Patient: Female, age 46
A 46-year-old Caucasian female was referred to our institution in December 2012 following a CT-pulmonary angiogram performed to investigate left sided pleuritic chest pain, which revealed a large apical cavity with surrounding consolidation (Fig. 1). The patient reported daily cough productive of brown sputum. There was no associated dyspnoea, malaise or fatigue and no anorexia or weight loss. The patient was Australian born and worked as a computer programmer. Her only overseas travel was to Malta and United Kingdom 30 years prior. She smokes cigarettes and had a past history significant for bilateral pleurodesis for recurrent pneumothoraces as well as an anxiety disorder, for which she took paroxetine. She did not report recurrent infections through childhood or exposure to M. tuberculosis. A chest radiograph 6 years prior to presentation showed 'fibrocalcific lesions in both lung apices'.
Physical examination revealed a thin woman (BMI 19.6 kg/m2) with normal vital signs. There was no clubbing or palpable lymphadenopathy. Respiratory examination revealed coarse breath sounds in the left upper zone upon auscultation. Examination was otherwise unremarkable.
Blood work revealed normal electrolytes, renal function and liver function tests. Complete blood picture showed mild thrombocytosis only. C-reactive protein and ESR were normal. Quantiferon-gold, serum Aspergillus precipitins and HIV antibody were negative. Serum immune-globulins revealed a mild increase in IgA (5.73 g/dL, range 0.85-3.50), but were otherwise normal and alpha-1-antitrypsin was normal. Pulmonary function testing revealed a mild obstructive ventilatory defect and moderately reduced diffusion capacity. The patient underwent a bronchoscopy, which revealed inflammed left lingular segment airways with no endobronchial lesions seen. Cytological analysis of the bronchial specimens did not show any evidence of malignancy. A non-tuberculous mycobacterium was isolated on culture of bronchial washings, which subsequently identified as M. kyorinense.
Between 20 December 2012 and 7 November 2013, seven pulmonary specimens were collected for analysis (two bronchoscopy and five sputum). Small numbers of acid fast bacilli not resembling M. tuberculosis were seen on direct smear from the first bronchial wash specimen. All specimens grew in Bactec MGIT 960 at an average of 13 days (range 7-30 days). MPT 64 TB antigen (BD MGIT  TBc Identification Test) testing was negative on the first isolate and all positive broth culture isolates were submitted to Mycobacterial Reference Laboratory, Victorian Infectious Diseases and Reference Laboratories for further testing (MRL, VIDRL). The MRL identified the non-tuberculous mycobacterium as M. kyorinense by 16S ribosomal RNA gene sequencing. The MRL was unable to perform sensitivity testing of the isolate.
Smoking cessation was encouraged however no anti-mycobacterial treatment was instituted initially due to uncertainty about the significance of the M. kyorinense isolate, and the patient's symptoms deteriorated over the following 3 months. Repeat CT chest showed an increase in the size of the cavity as well as the development of widespread tree-in bud opacities in the left and right upper lobes (Fig. 2). A second bronchoscopy was performed which once again yielded M. kyorinense. Clarithromycin, ethambutol and moxifloxacin were commenced empirically and consideration was given to initiating an injectable aminoglycoside given the extensive cavitation present.
Follow up after 7 months of therapy was completed although the patient had continued to smoke and her adherence with medication was uncertain. The patient continued to cough and M. kyorinense was repeatedly isolated from the expectorated sputum. Repeat CT imaging performed at 7 months showed partial improvement of the lung infiltrates but persistence of the cavity.
Keywords: m kyorinense, mycobacterium kyorinense, non-tuberculous mycobacterium, pulmonary cavitation, pulmonary infection
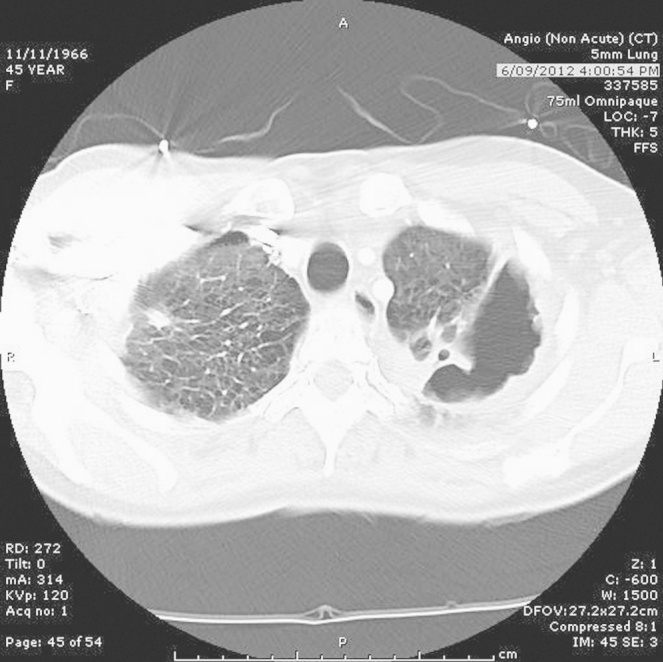
Image caption: CT chest at presentation showing a left upper lobe cavity with areas of consolidation and background changes of centrilobular emphysema.